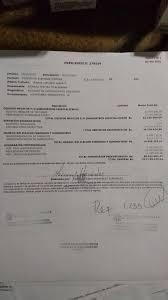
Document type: Invoice